Retrieve the amount in words, amount in figures, name of the payee, date on the cheque, and the bank name from the image.
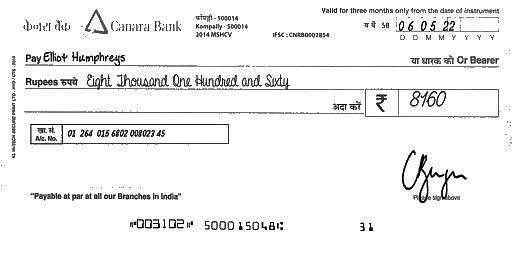
amt_in_words: Eight Thousand One Hundred and Sixty
amt_in_figures: 8160
payee_name: Elliot Humphreys
bank_name: Canara Bank
cheque_date: 06/05/22